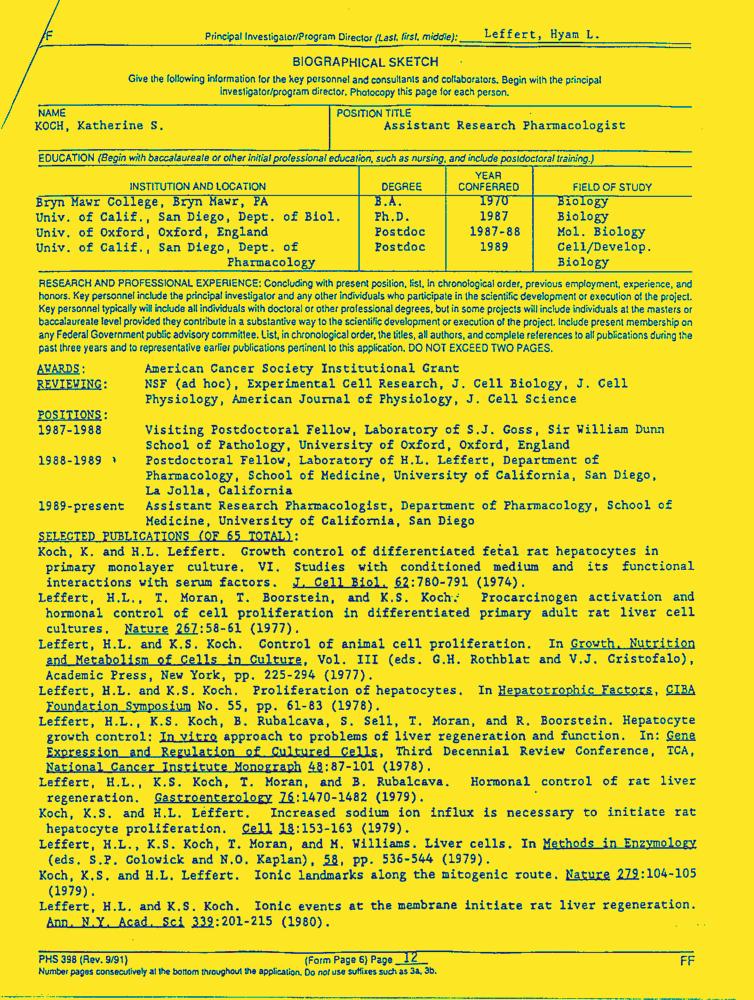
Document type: Resume-Doc